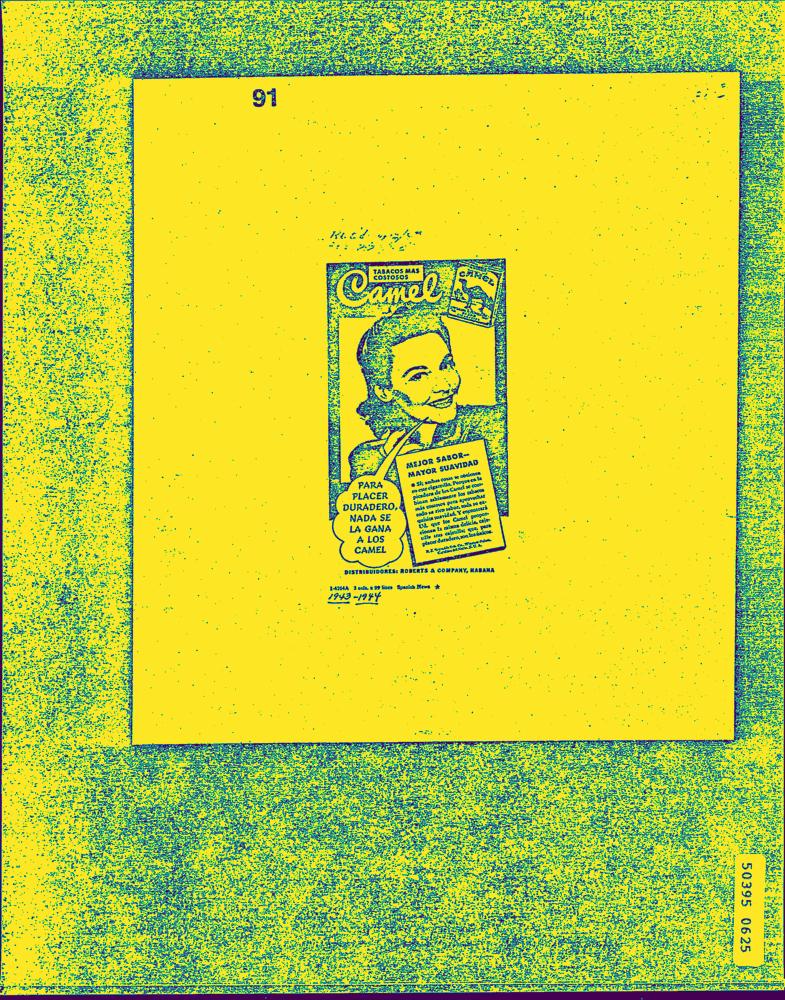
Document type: AD